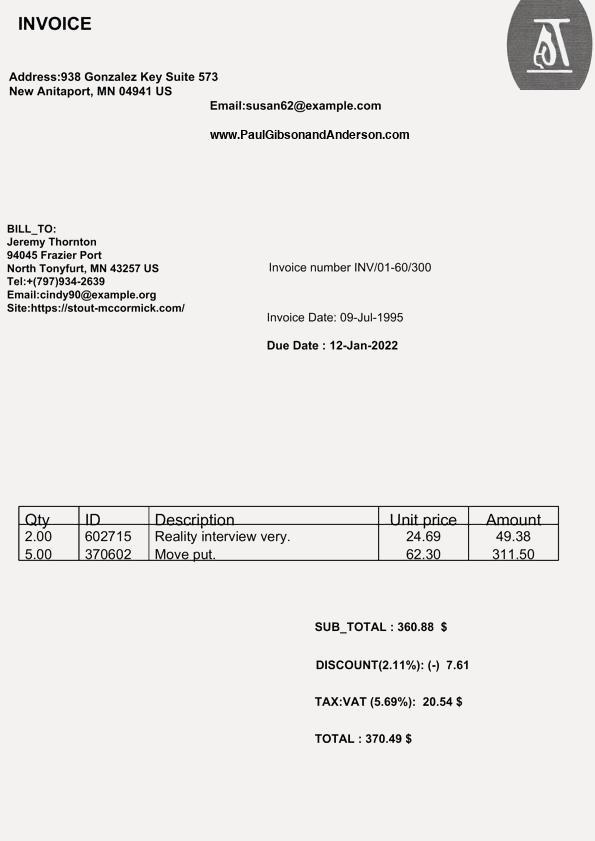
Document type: Invoice